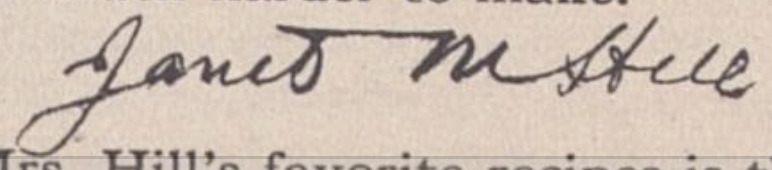
Signature of: janet mckenzie hill